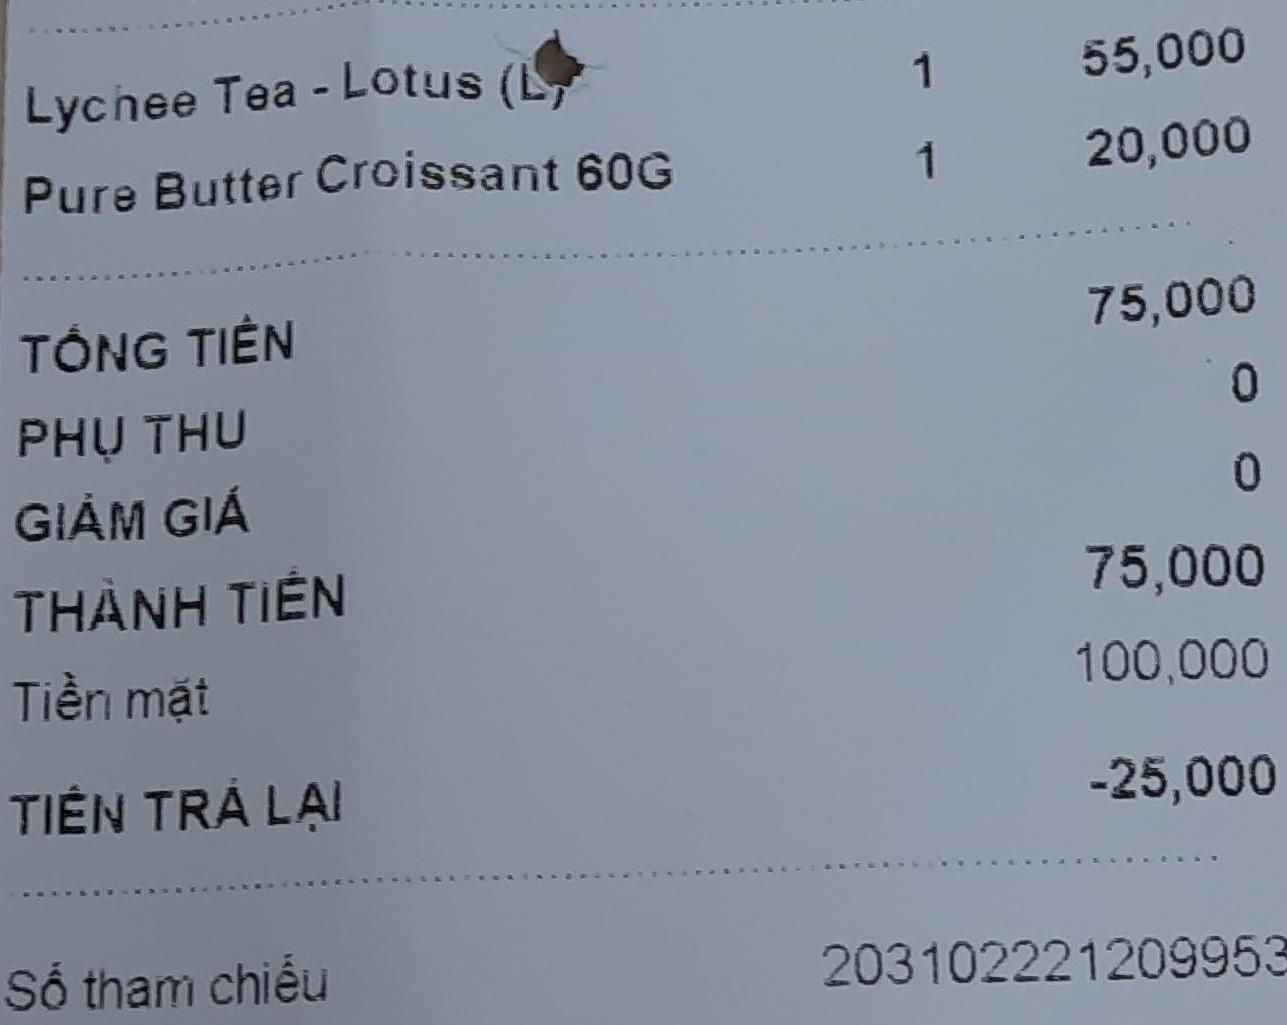
<table>
<tr>
<td>Lychee Tea - Lotus (L)</td>
<td>1</td>
<td>55,000</td>
</tr>
<tr>
<td>Pure Butter Croissant 60G</td>
<td>1</td>
<td>20,000</td>
</tr>
</table>

TỔNG TIỀN 75,000
PHỤ THU 0
GIẢM GIÁ 0
THÀNH TIỀN 75,000
Tiền mặt 100,000
TIỀN TRẢ LẠI -25,000

Số tham chiếu 203102221209953